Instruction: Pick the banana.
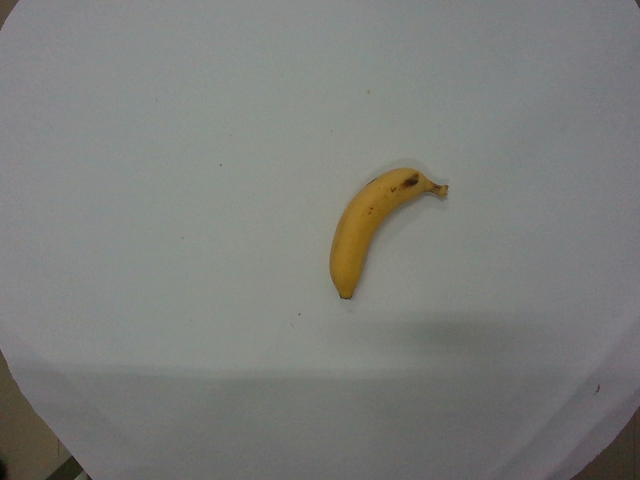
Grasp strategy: vertical